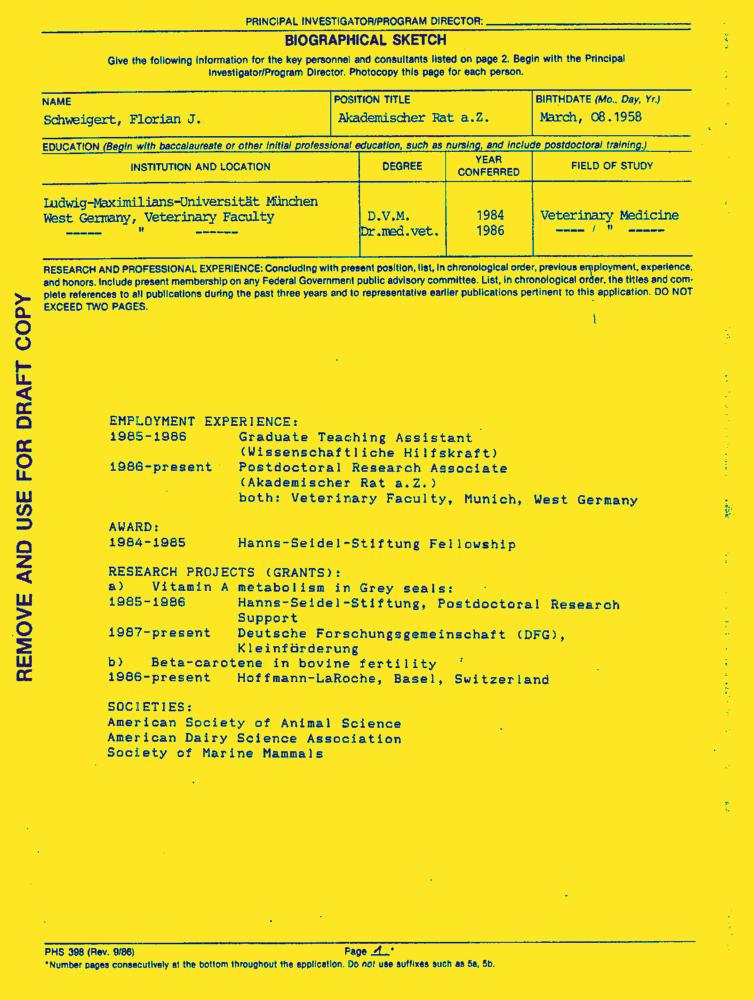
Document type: Resume-Doc